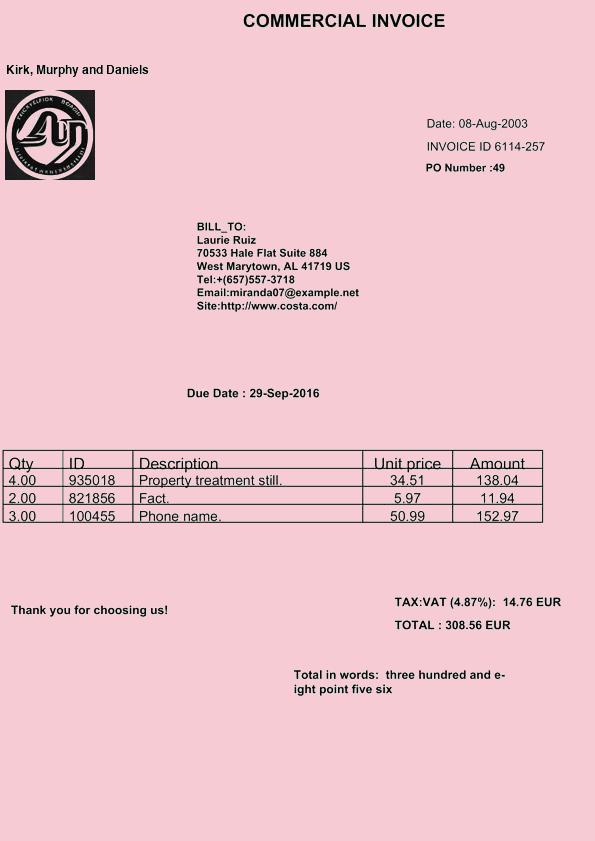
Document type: Invoice